Please extract the written amount, numerical amount, recipient's name, date on the cheque, and the bank's name from the image.
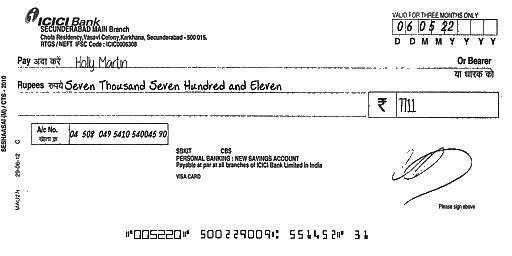
amt_in_words: Seven Thousand Seven Hundred and Eleven
amt_in_figures: 7711
payee_name: Holly Martin
bank_name: ICICI Bank
cheque_date: 06/05/22